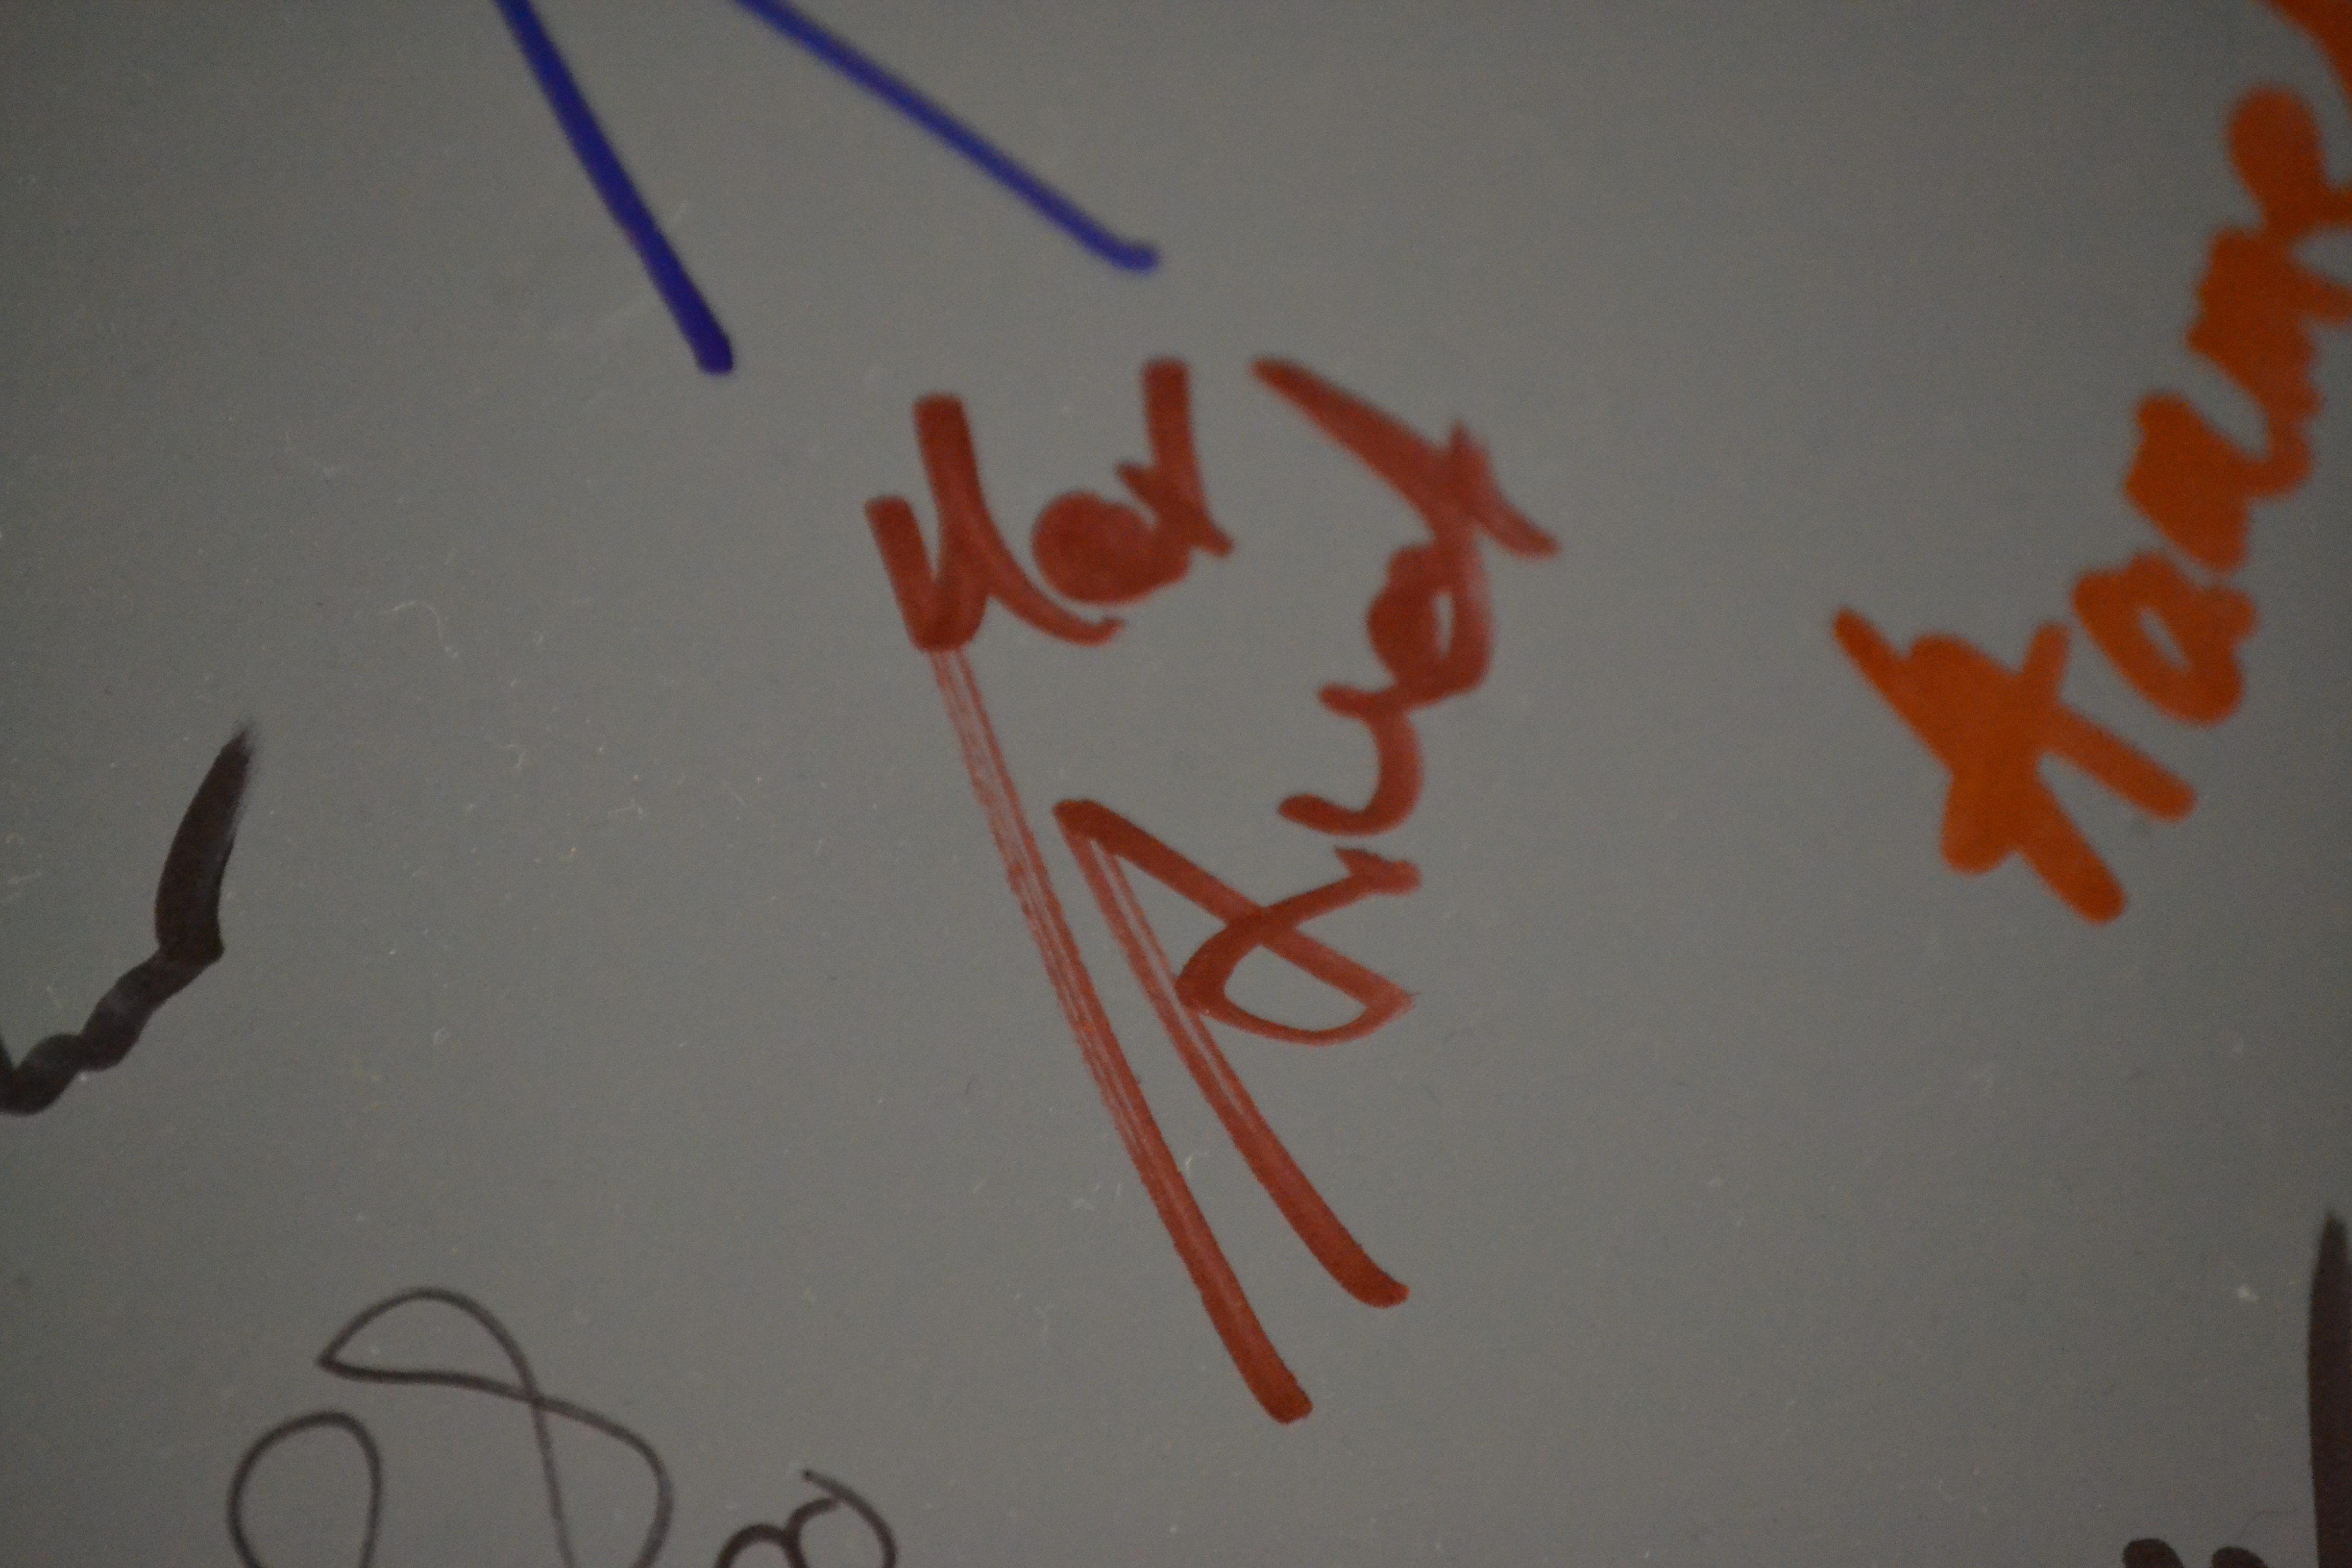
Signature of: maximilian arndt